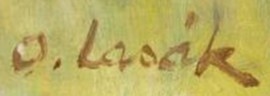
Signature of: oldřich lasák